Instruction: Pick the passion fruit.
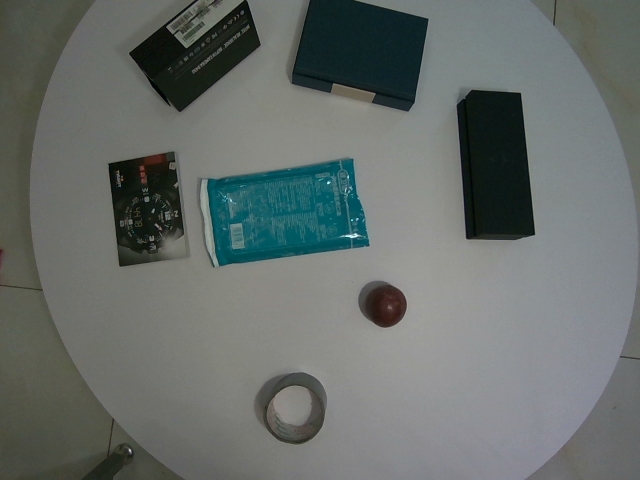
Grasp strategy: vertical